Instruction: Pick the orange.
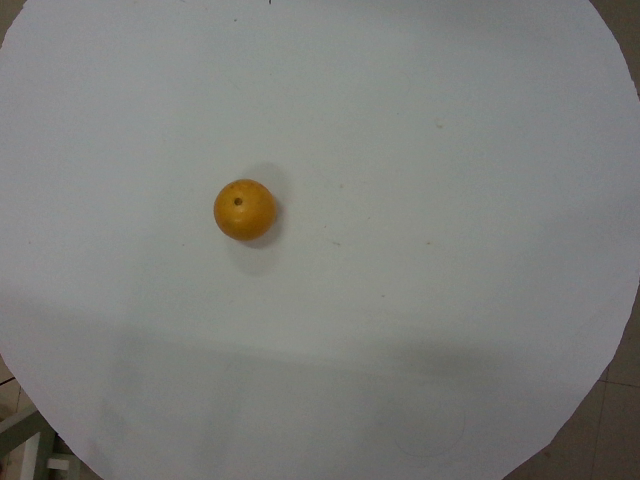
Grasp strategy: vertical